Question: What is the filing due date as per the document?
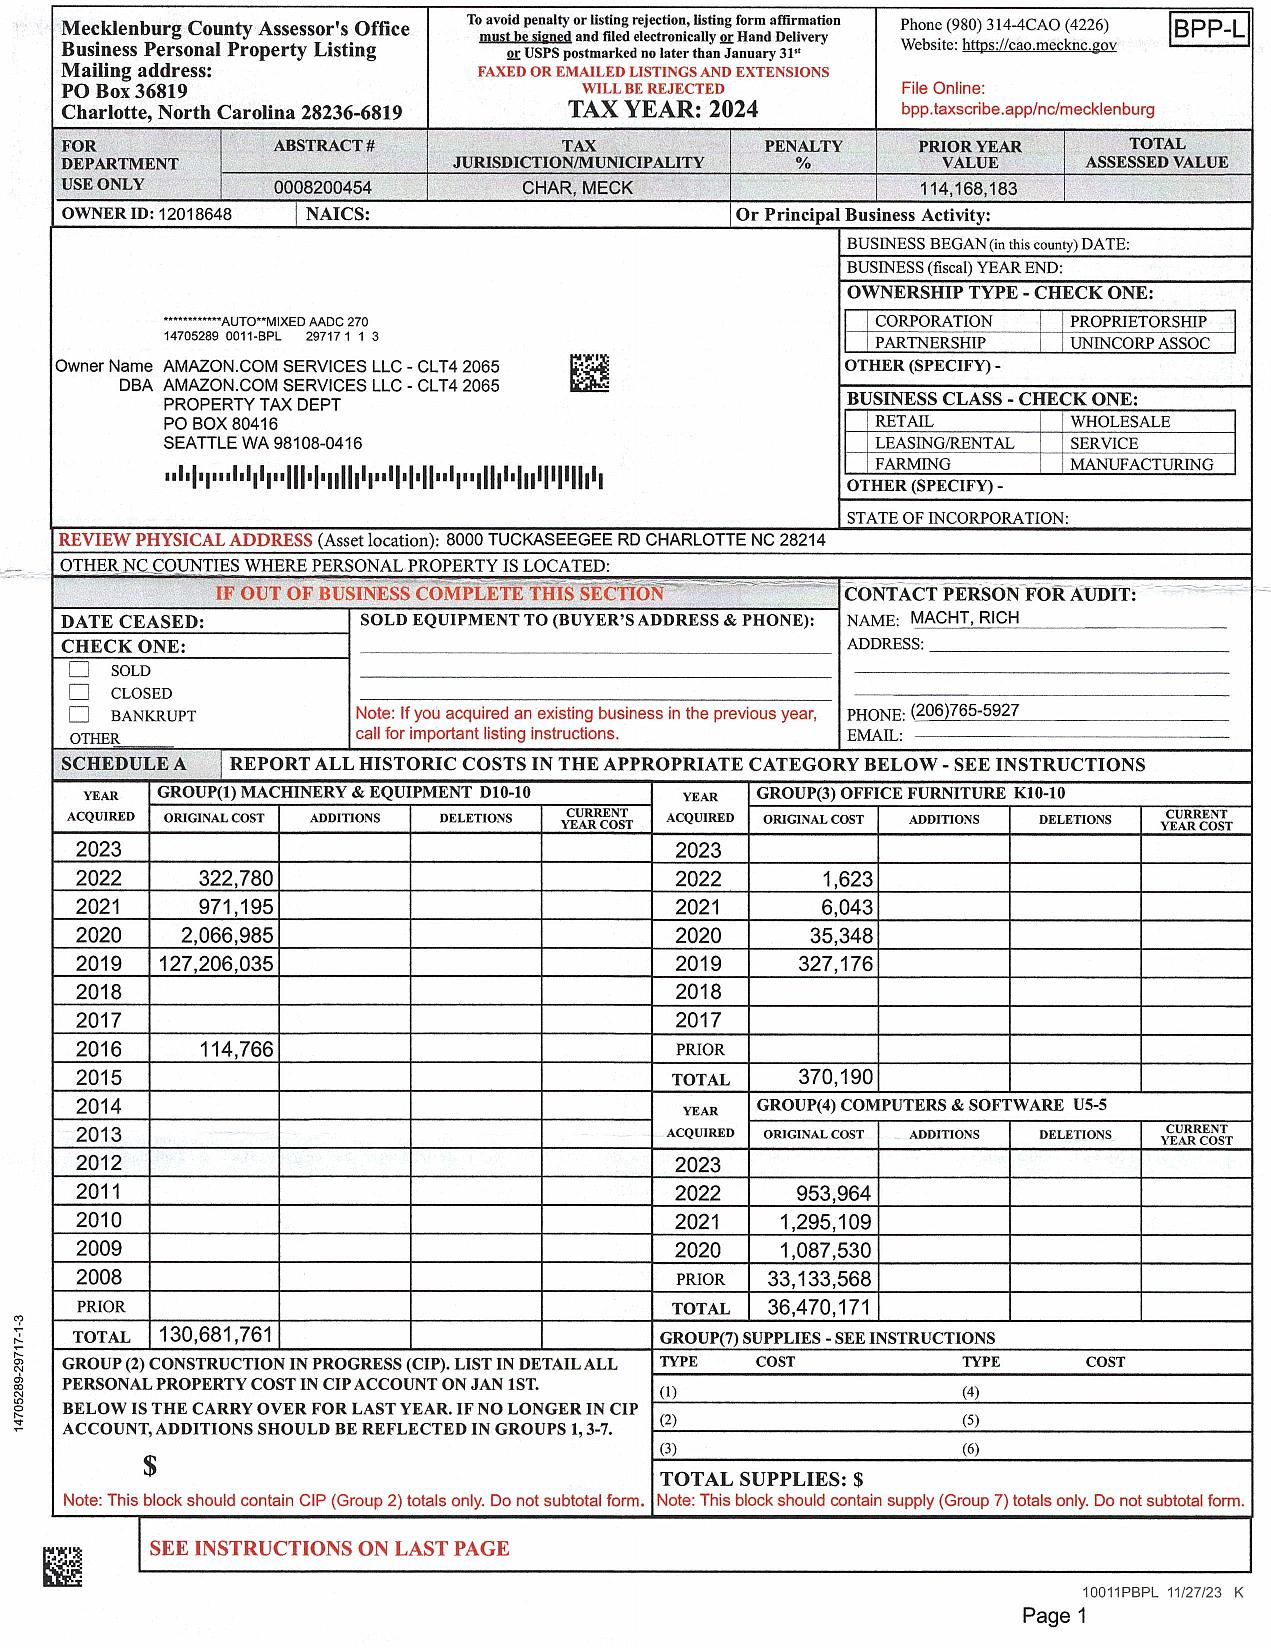
Answer: "31-Jan-24"